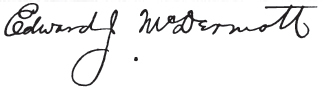
Signature of: edward j mcdermott